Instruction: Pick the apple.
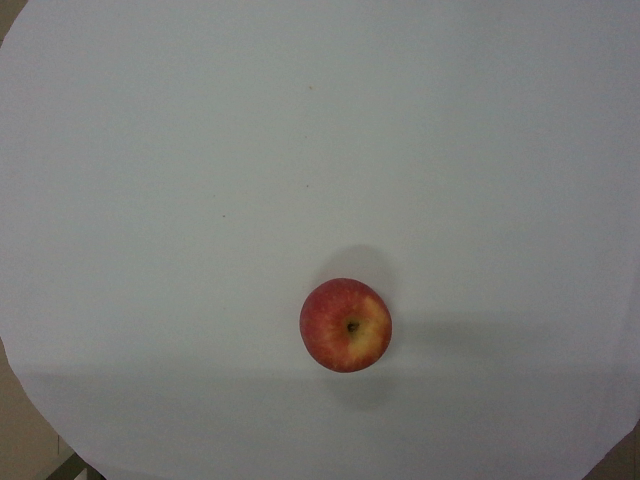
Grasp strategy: vertical